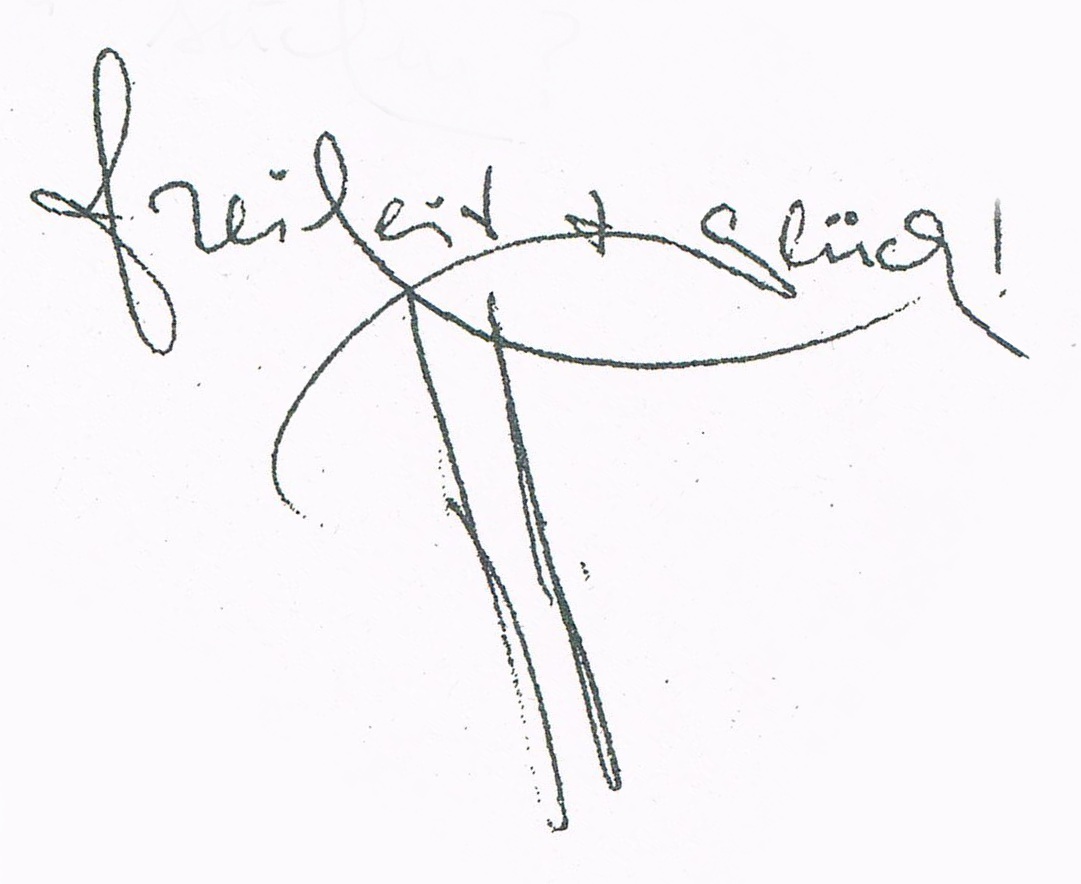
Signature of: peter paul zahl